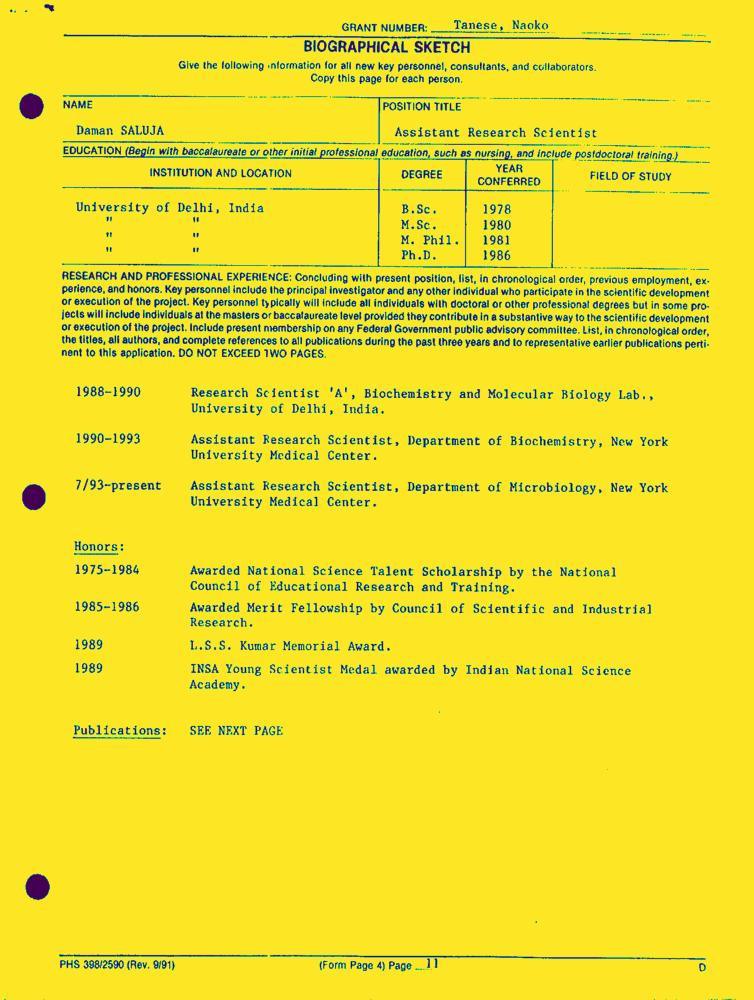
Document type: Resume-Doc